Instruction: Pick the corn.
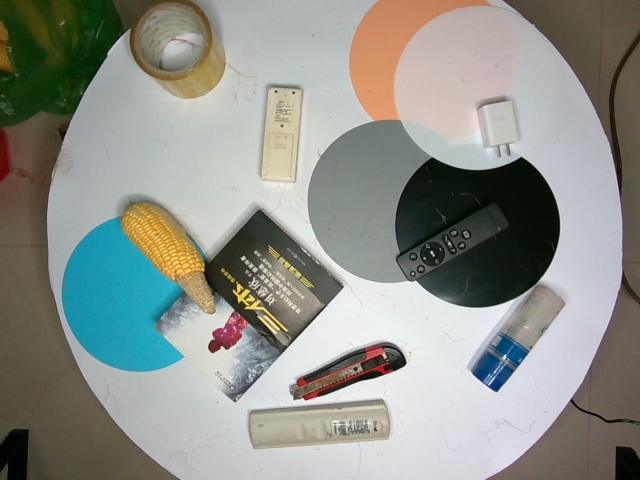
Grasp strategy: vertical